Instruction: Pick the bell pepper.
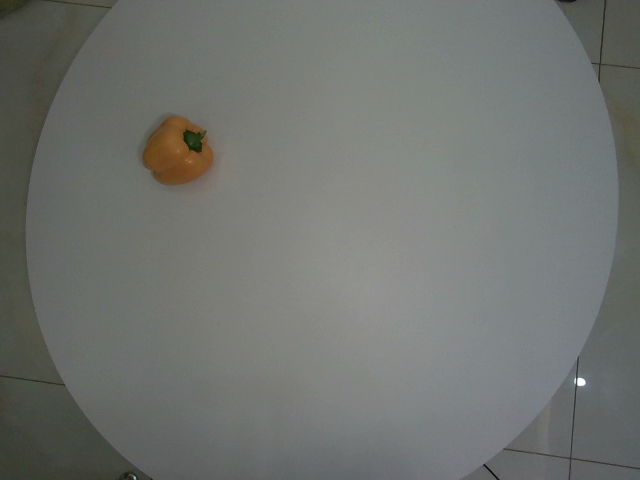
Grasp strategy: vertical